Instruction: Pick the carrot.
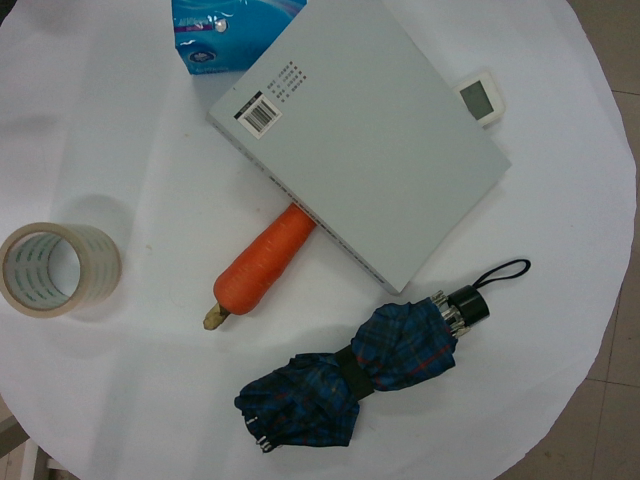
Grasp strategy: vertical